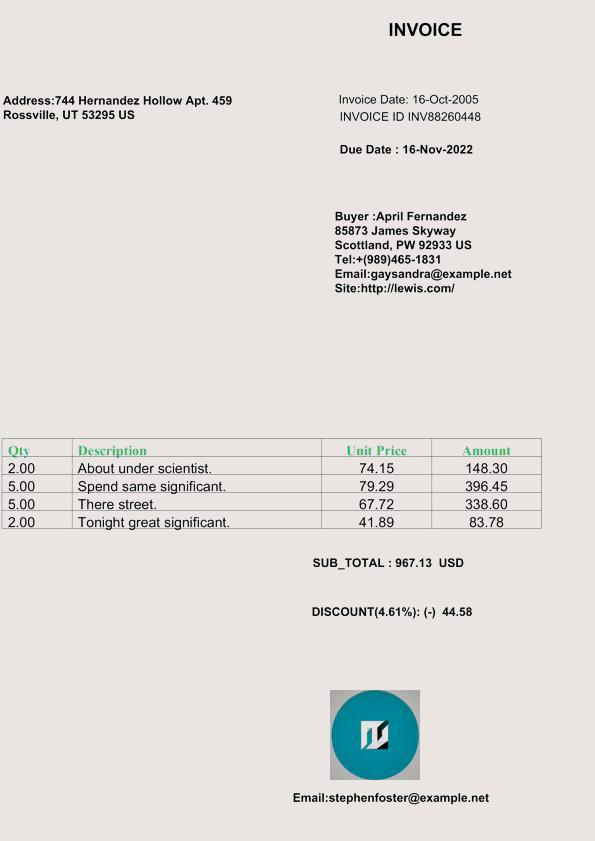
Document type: Invoice